Question: Talk about the condition:
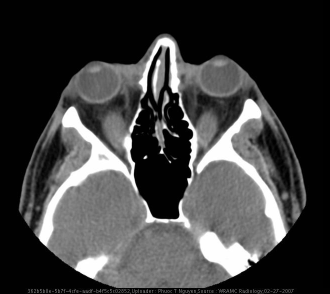
Answer: The disease is discussed as: Grave’s ophthalmopathy (orbitopathy).  Although rare, it can occur in 2% patients with a history of Hashimoto’s thyroiditis.  Grave’s and Hashimoto’s diseases are on opposite sides of the thyroid disease spectrum — manifesting hyperthyroid and hypothyroid symptoms, respectively.  Both diseases can occur in the same person with variable temporal manifestations.  However, the majority of ophthalmopathy cases correlate with Grave’s disease.

Approximately 10% of patients who have ophthalmopathy do not have clinical thyroid disease and are considered euthyroid, but do have elevated serum thyroid autoantibodies and thyroid-specific T-cells circulating.  Within the remaining 90% who do have clinical thyroid disease, approximately 40% have ophthalmic presentation within 6 months after diagnosis of hyperthyroidism, 20% have concurrent clinical thyroid and ophthalmic disease presentation, and 20% have ophthalmic involvement prior to diagnosis of thyroid disease.  Grave’s orbitopathy affects about 16 women and 3 men in a population of 100,000 per year with men having greater severity of disease.

Risk factors for development of Grave's ophthalmopathy are female, positive family history autoimmune diseases, smoking, age, and radioiodine therapy for Grave's hyperthyroidism (compared to surgery or antithyroid drugs).

Grave’s orbitopathy results in bilateral proptosis, lid retraction, chemosis, and vision changes in affected persons attributing to the increase in retroorbital connective tissue and extraocular muscle enlargement.  Complications may involve corneal ulceration and infection due to loss of eye protection and lubrication.

The pathogenesis involves autoantibodies against thyroid stimulating hormone receptor (TSHR) antigens that can be found in the thyroid as well as in other tissues.  It is unknown why retroorbital tissues are predominantly affected.  Studies show that retroorbital fibroblasts and adipocytes express TSHR mRNA suggesting the mechanism of TSHR antibodies directly stimulating the fibroblasts and adipocytes resulting in increased production of glycosaminoglycans (GAGs) and fat tissue.

Another mechanism in the pathogenesis of Grave's ophthalmopathy involves T-cells that recognize self TSHR antigens as foreign.  This autoimmune process stimulates T-cells to produce cytokines such as tumor necrosis factor (TNF) alpha and interferon gamma that recruit lymphocytes and create inflammation and edema within the orbit.  Hence, there is lymphocytic infiltration of extraocular muscles and associated edema accounting for muscle belly enlargement.  It is not known why the inferior recti are usually affected first, followed by the medial recti, then superior recti, and lastly the lateral recti, but this is a consistent finding.

Treatment for Grave's ophthalmopathy depends on severity of symptoms.  If present, treat hyperthyroidism with methimazole.  For mild involvement including dry, irritated eyes, natural tears are helpful during the day and an eye lubricant (methycellulose) is appropriate at night.  For moderate disease that can include conjunctival erythema, progressive proptosis, and diplopia, prednisone 30mg daily for 4 weeks should be initiated additionally.

External radiation may be used in conjunction to prednisone if high dose is contraindicated or not tolerated in the case of persistent orbital edema.  In severe disease in which the patient presents with threatened loss or complete loss of vision, initial pulse therapy with intravenous methylprednisone or immediate intramuscular dexamethasone 4mg may be done before urgent orbital decompression surgery.

Surgery is also indicated for refractory disease despite glucocorticoids or cosmetic correction of severe proptosis.  The orbit may be decompressed transantrally, which involves removal of medial wall and floor of the orbits.  This procedure is preferred over others because it does not involve craniotomy or extensive scarring.